Extract the amount written in words, the amount in digits, the name of the payee, the date on the cheque, and the bank's name from the image.
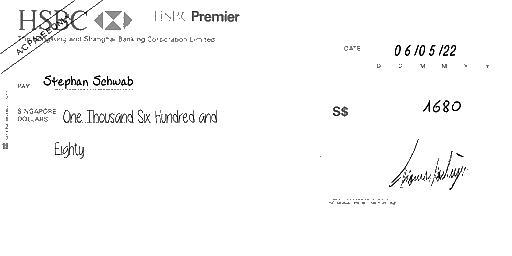
amt_in_words: One Thousand Six Hundred and Eighty
amt_in_figures: 1680
payee_name: Stephan Schwab
bank_name: HSBC
cheque_date: 06/05/22